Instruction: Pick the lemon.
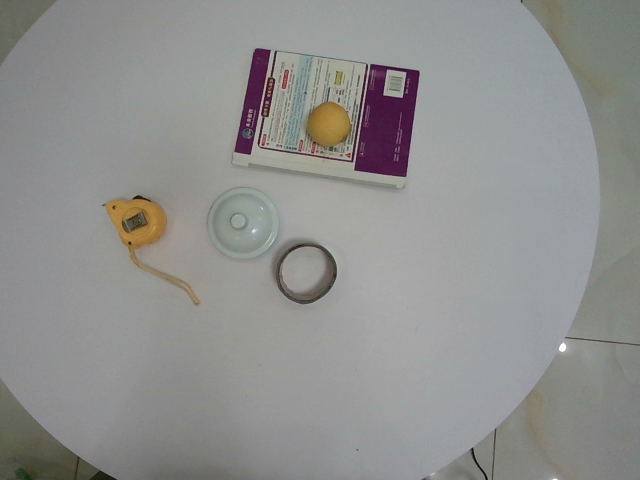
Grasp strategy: vertical